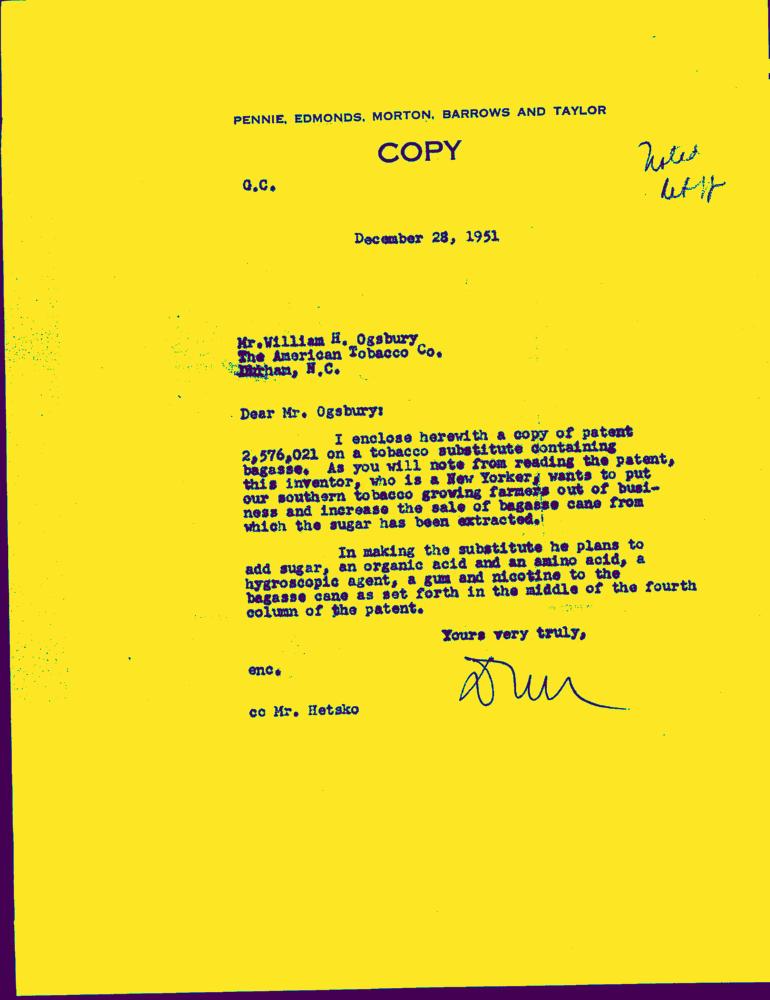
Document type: Letter-Doc